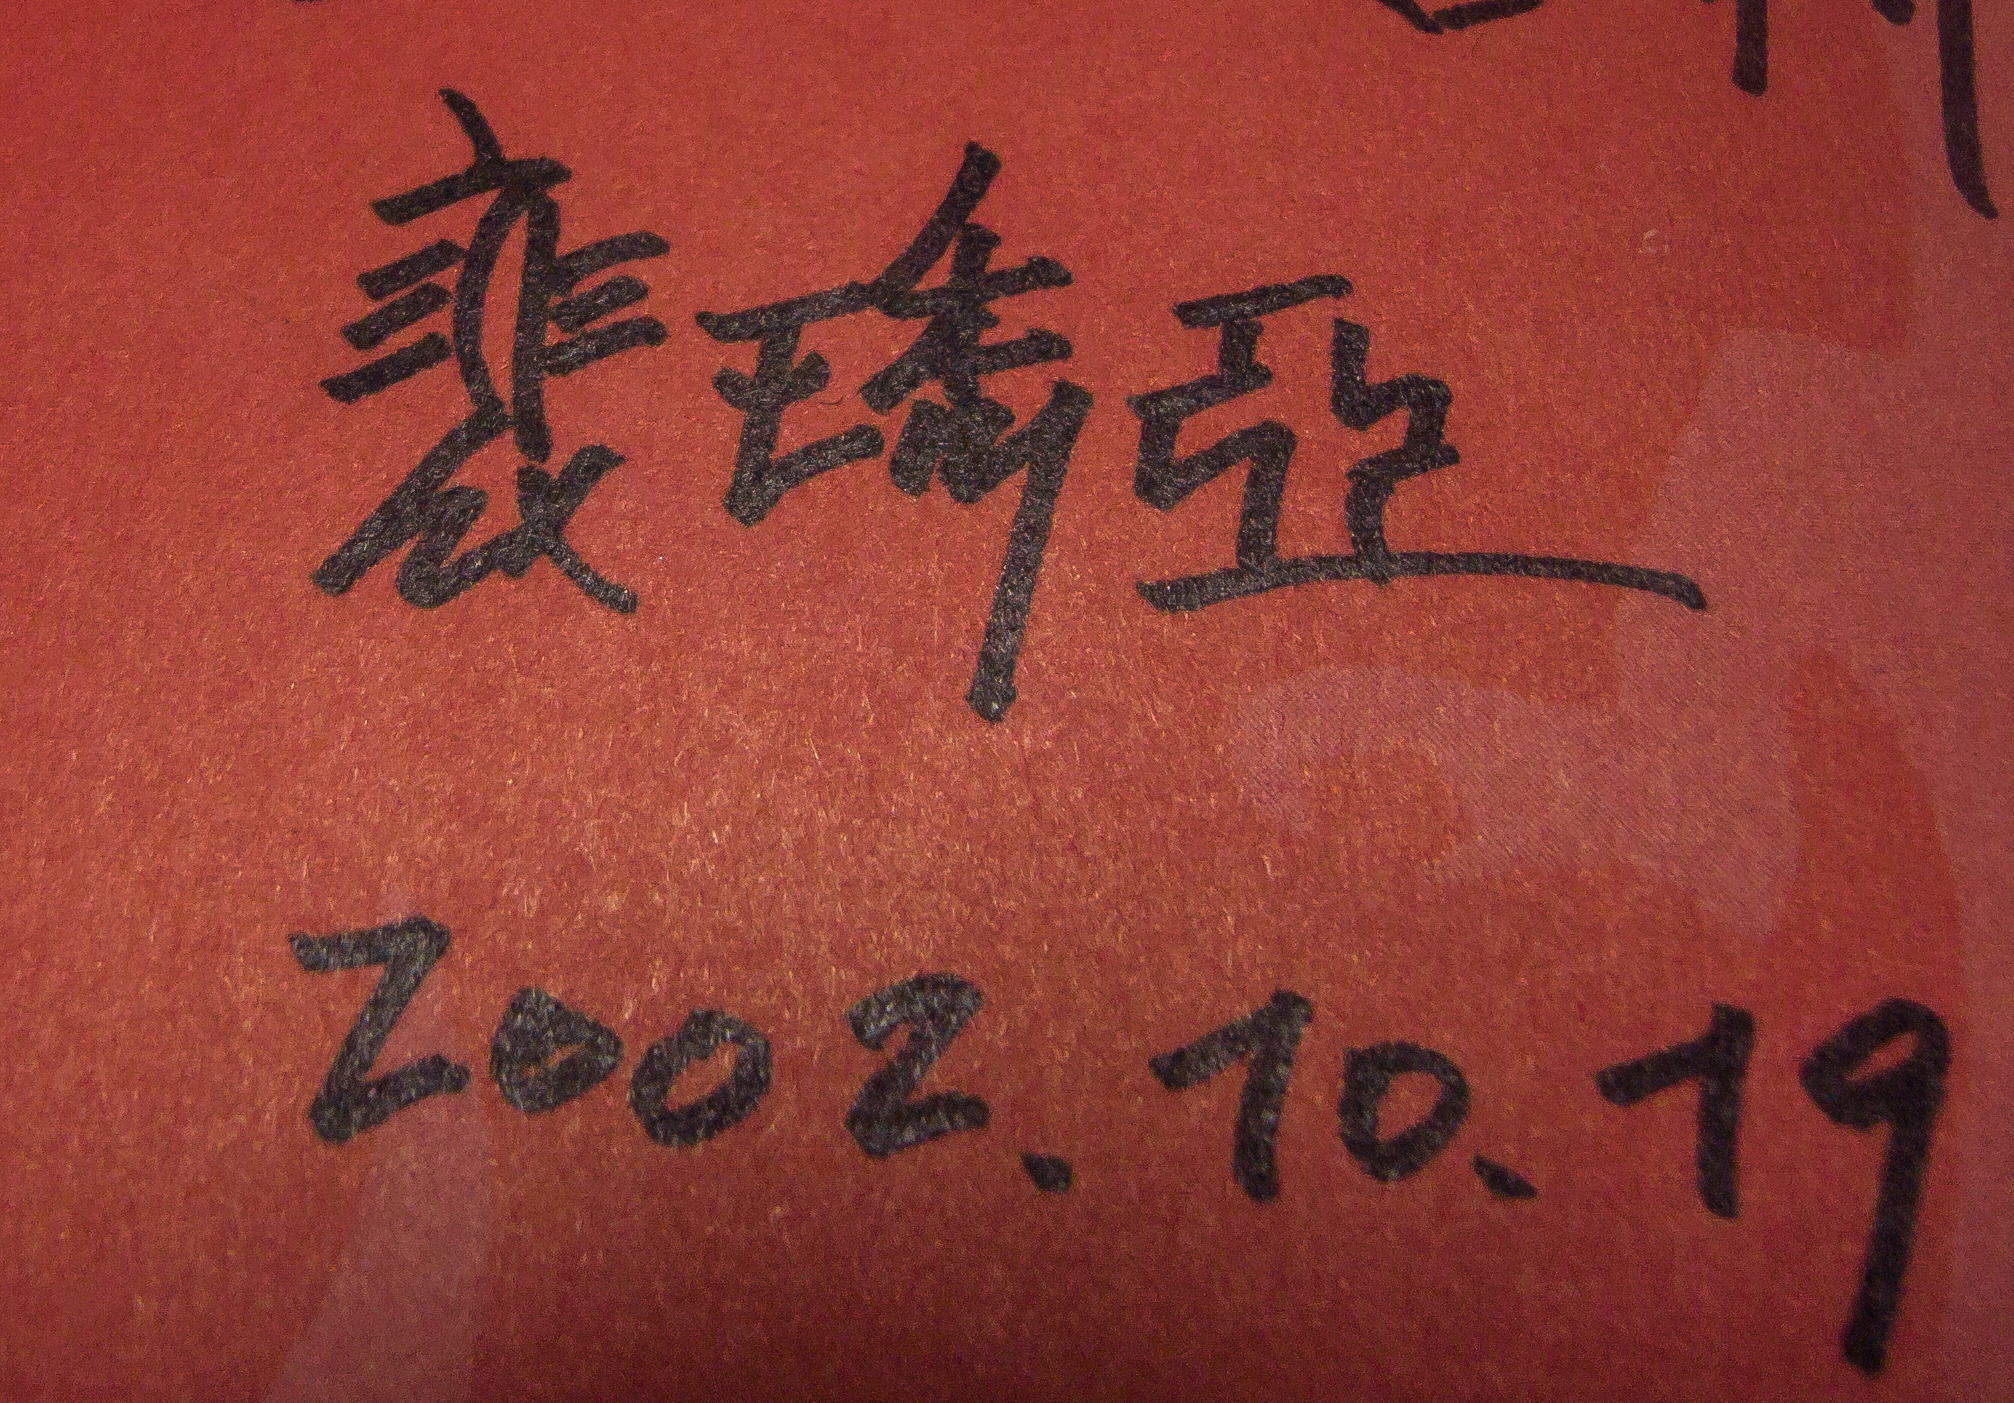
Signature of: bae suah